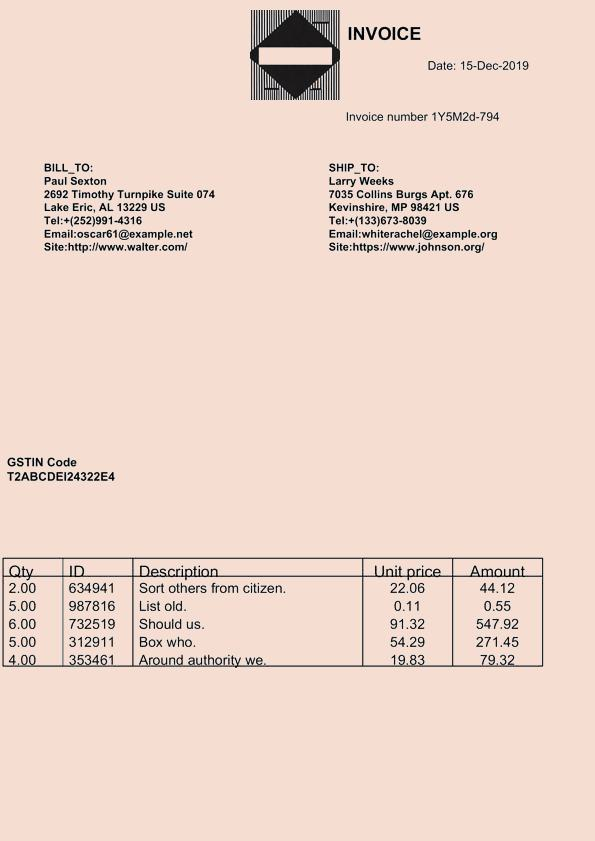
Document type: Invoice